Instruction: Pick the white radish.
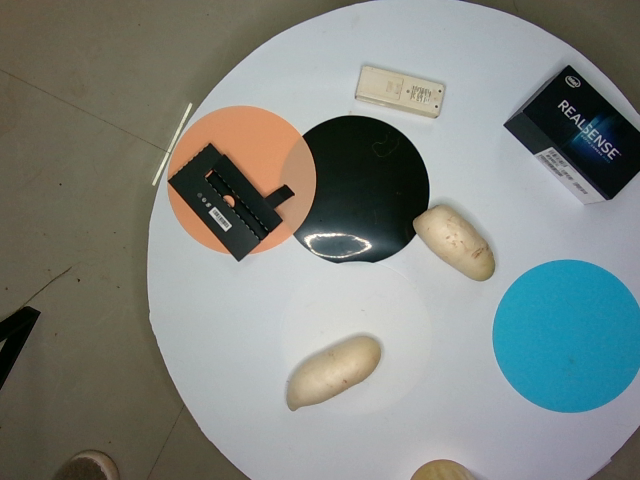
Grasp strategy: vertical